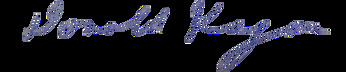
Signature of: donald kagan